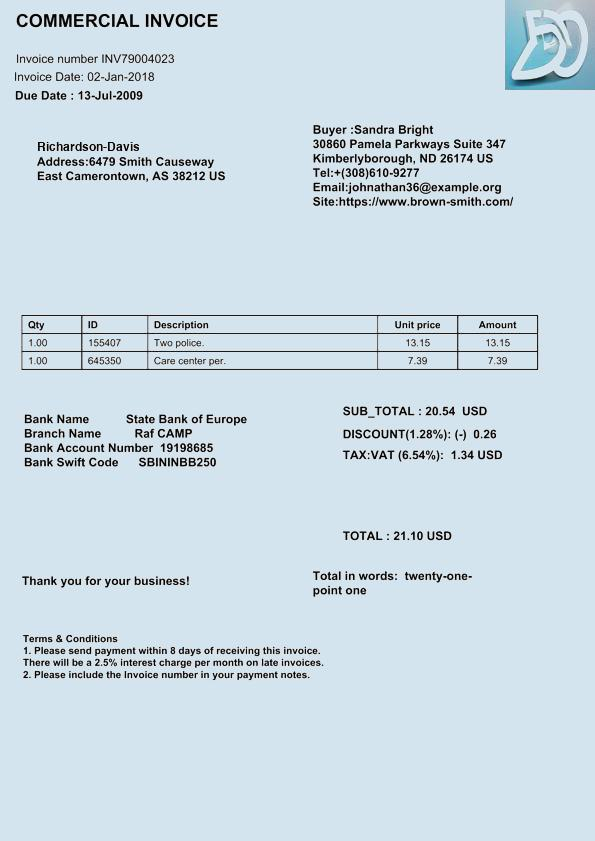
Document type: Invoice